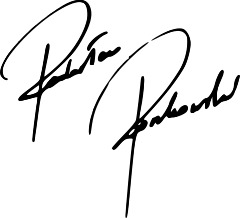
Signature of: radosław roszkowski